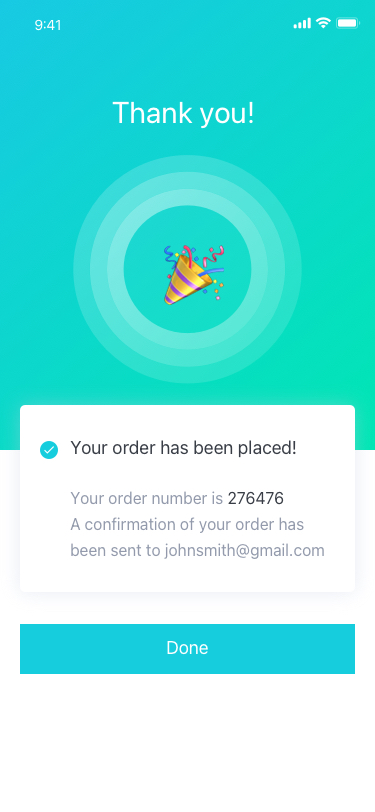
Text in this UI design:
Your order has been placed!
Your order number is 276476
A confirmation of your order has been sent to johnsmith@gmail.com
🎉
Thank you!